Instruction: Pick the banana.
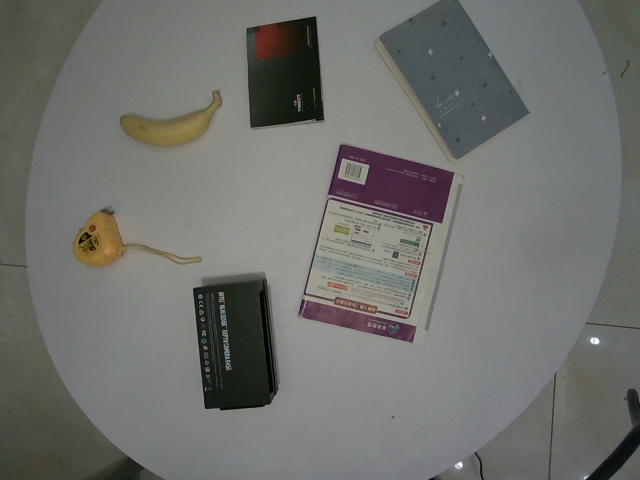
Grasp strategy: vertical